Please extract the written amount, numerical amount, recipient's name, date on the cheque, and the bank's name from the image.
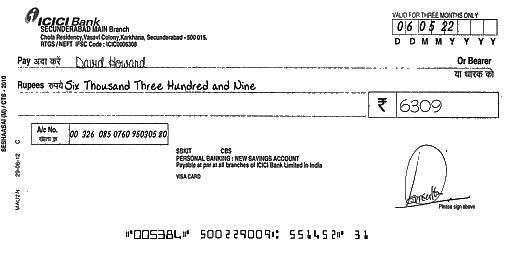
amt_in_words: Six Thousand Three Hundred and Nine
amt_in_figures: 6309
payee_name: David Howard
bank_name: ICICI Bank
cheque_date: 06/05/22